Question: How is the history relevant to the case?
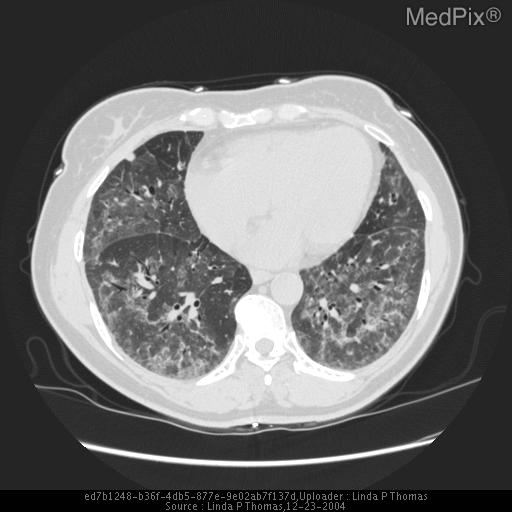
Answer: The patient's history of Worsening chronic cough and mild dyspnea. is key in understanding the case.